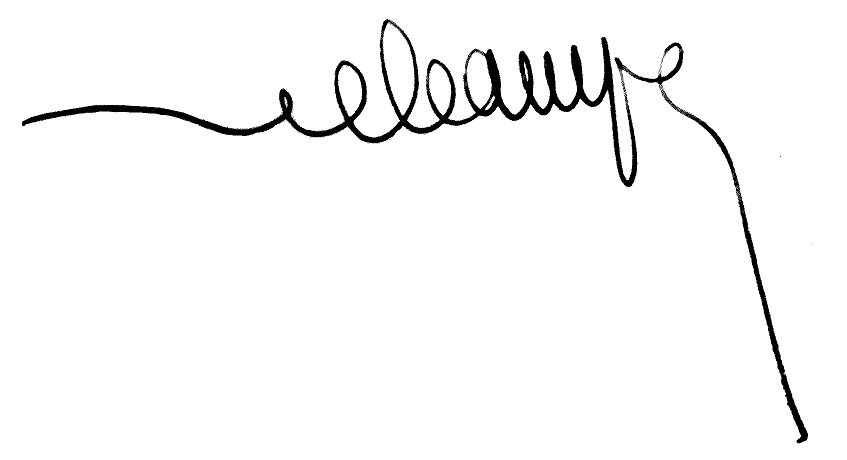
Signature of: marcel champeix